Question: What do the imaging results show?
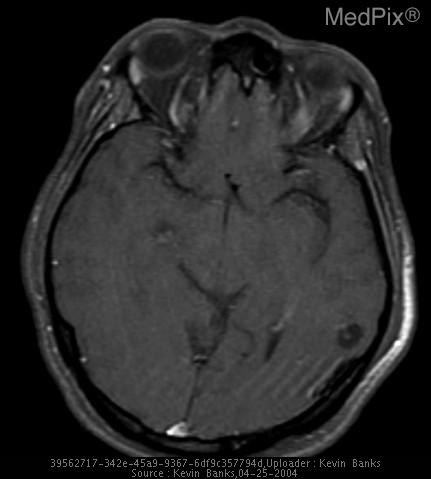
Answer: The imaging shows CT and MR evaluation of the brain demonstrated multiple well-defined cystic lesions in the brain parenchyma and subarachnoid spaces. All lesions were approximately 1cm in size and several appeared to have a small internal nodule. Only one of the lesions (an intra-axial cyst in the frontal lobe) demonstrated any surrounding edema. Axial post-contrast T1 weighted image with fat saturation technique shows no enhancement of the lesion along the left temporal lobe..